Question: What do the imaging results show?
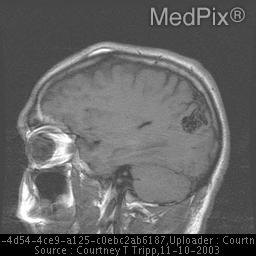
Answer: The imaging shows Right posterior parietal lobe arteriovenous malformation measuring
2.1 x 1.5 x 1.7cm with no obvious deep drainage noted and no eloquent brain
parenchyma involved.  As an MRA was not obtained, a aneurysm cannot be
entirely excluded. Right posterior parietal lobe arteriovenous malformation.  This malformation has an enlarged feeding artery from a branch of the distal right middle cerebral
artery and a large draining vein which communicates with the superior
sagittal sinus..